Question: What type of tax is indicated in the document, personal property or real estate?
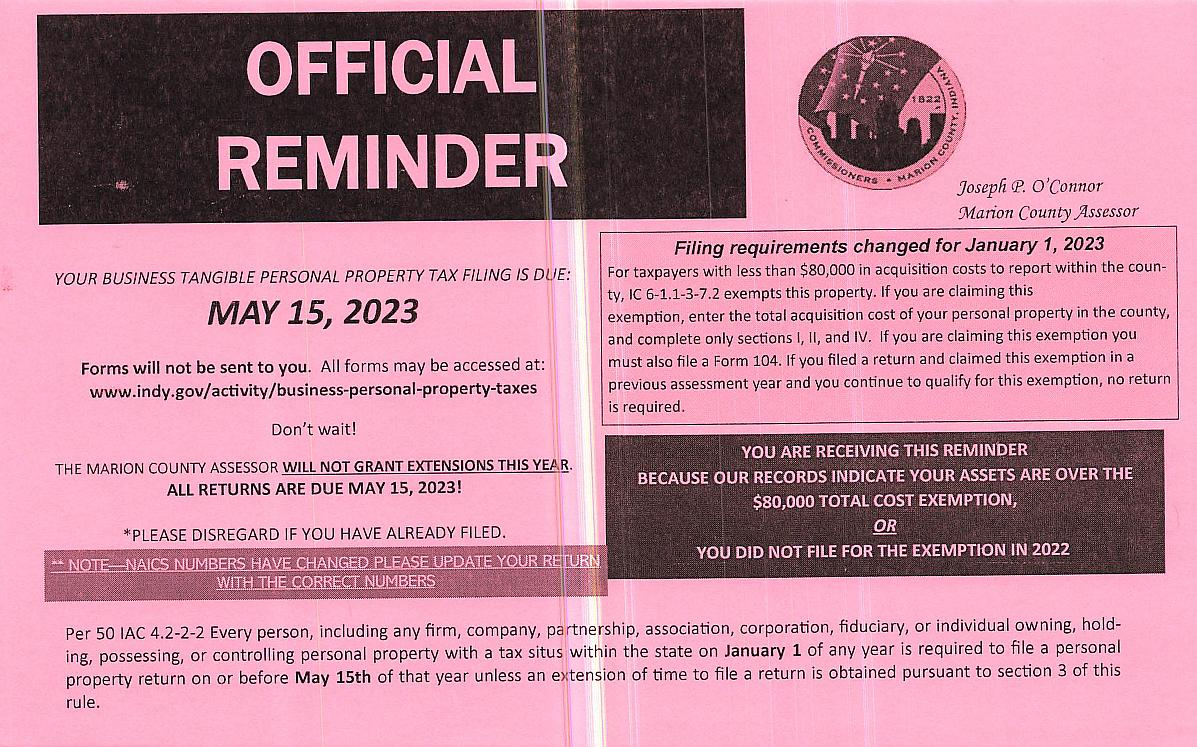
Answer: "Personal Property Tax"